Question: What is the potential diagnosis?
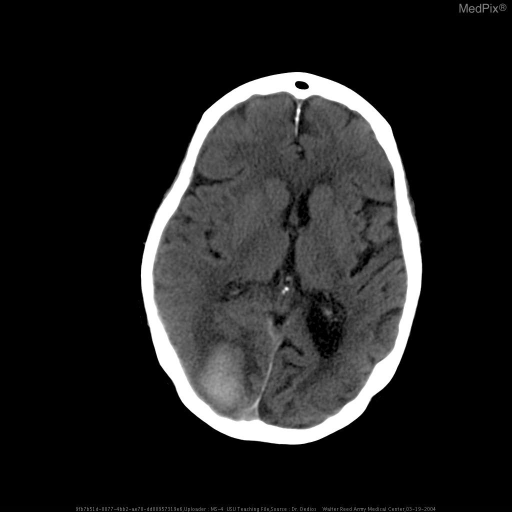
Answer: The possible diagnosis includes Vascular malformation
Hypertensive hemorrhage
Amyloid angiopathy
Metastatic disease (e.g. renal, lung etc.)
Occult trauma.